Patient: Male, age 75
A 75-year-old man was diagnosed as having RA 2 years ago because of polyarthralgia and increases in inflammatory reactions, rheumatoid factor and anti-cyclic citrullinated peptide antibody. At first, prednisolone (PSL) was prescribed at 5 mg per day, and salazosulfapyridine and methotrexate were added shortly thereafter because his RA was not under good control. After half a year, abatacept was also added because the above-mentioned medicines were still not enough to control the RA. After the addition of abatacept, his RA had been well controlled.
Two years later, he complained of a cough and slight fever. Laboratory data indicated increased inflammatory reaction, and a chest X-ray and computed tomography (CT) scan revealed consolidation in the right upper field lung (Fig. 1A and B). The patient's previous physician suspected bacterial pneumonia, discontinued the abatacept, and prescribed new quinolone antibiotics. However, the patient's pulmonary symptoms and laboratory data did not improve, and his RA was getting worse. Thereafter, Mycobacterium tuberculosis was confirmed by polymerase chain reaction and culture of his sputum. The isolated M. tuberculosis was susceptible to all anti-TB drugs. The result of a T-SPOT  TB test was indeterminable, and his C-reactive protein and matrix metalloproteinase 3 levels were elevated (Table 1).
After the diagnosis of TB, an anti-TB regimen comprising isoniazid, rifabutin, ethambutol and pyrazinamide was initiated. His cough improved although he still had a slight fever after the anti-TB regimen. On the 21st day of therapy, he experienced breathlessness, and oxygen at 2 L was necessary to maintain his blood oxygen level. A chest X-ray and CT scan showed progression of consolidation in the right upper field lung and new consolidation in the left upper field lung (Fig. 2A and B). A paradoxical reaction was suspected because consolidation in the pre-existing lesions had worsened and a new lesion appeared even though his clinical symptoms had improved with the anti-TB regimen. We added steroid pulse therapy (methylprednisolone at a daily dose of 1000 mg for 3 days) to the ongoing anti-TB therapy, after which his chest X-ray, oxygen saturation and RA symptoms immediately improved. After steroid pulse therapy, PSL 60 mg per day was used as steroid maintenance therapy. After steroid therapy for one month, almost all consolidations in the bilateral upper lung fields had disappeared (Fig. 3). We began to gradually taper the dose of PSL every week because his clinical course was uneventful.
When the PSL was reduced to 15 mg per day, he experienced exacerbation of left knee joint pain, and was no longer able to walk. His RA was thought to have recurred, so we increased the PSL to 20 mg per day. However, his symptoms were little improved. Because a high dose of PSL was needed to control his RA, we implemented a policy of re-administering abatacept to promote RA control.
After re-administration of abatacept, his symptoms improved gradually, and we succeeded in reducing the PSL by 2.5 mg every two weeks. He was discharged under good control of RA with PSL at 10 mg per day and has continued to maintain a good clinical course after discharge (Fig. 4).
With regard to TB, culture of his sputum was positive only once after admission. However, liver function disorder, a drug rash and bleary eyes occurred as adverse events. The anti-TB regimen was therefore changed to the combination of isoniazid, rifampicin and levofloxacin, with the ethambutol and pyrazinamide eliminated (Fig. 4). He is currently being treated with anti-TB therapy without relapse of his M. tuberculosis infection.
Keywords: abatacept, biological agent, paradoxical reaction, rheumatoid arthritis, tuberculosis
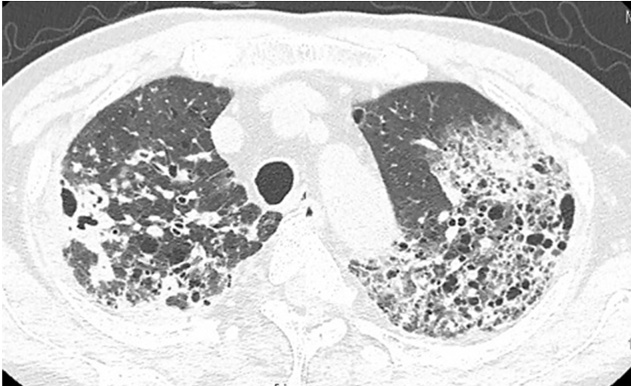
Image caption: (B) Chest computed tomography shows the spread of consolidation in the bilateral lung lobes.